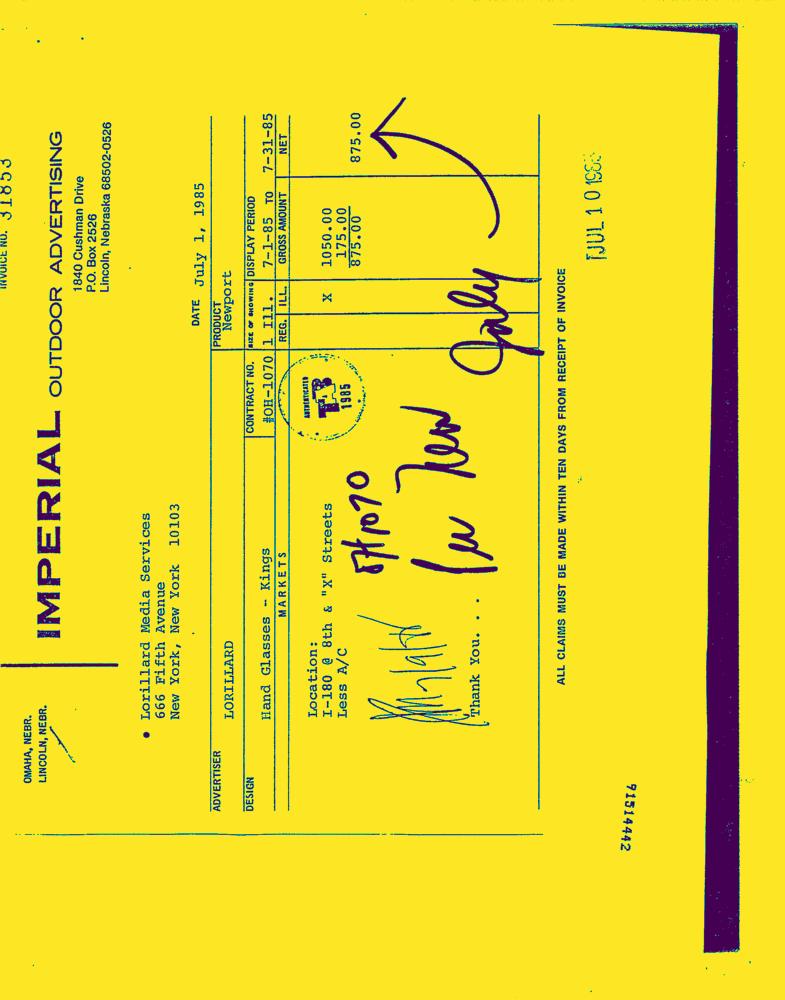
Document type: Invoice-Doc